Question: What is the address or location of the property listed in the document?
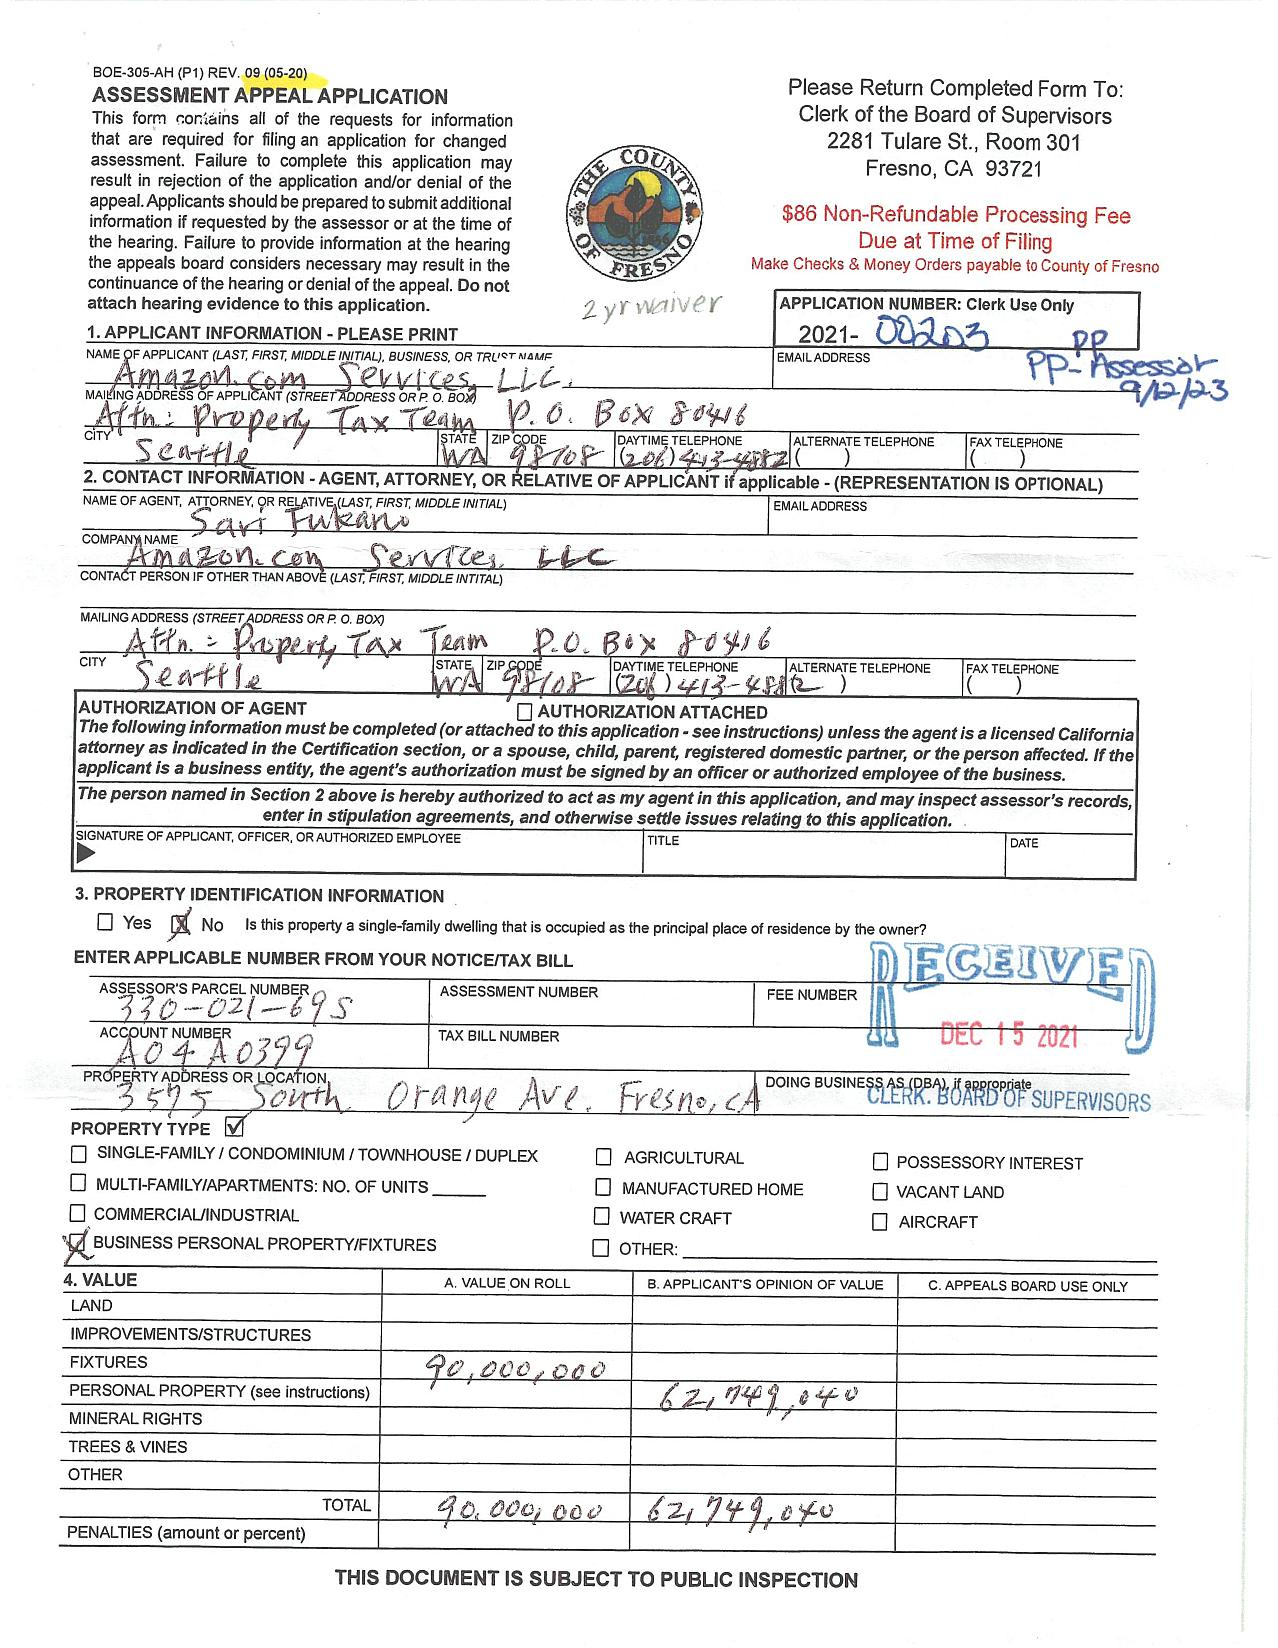
Answer: "3595 North Orange Ave, Fresno, CA"